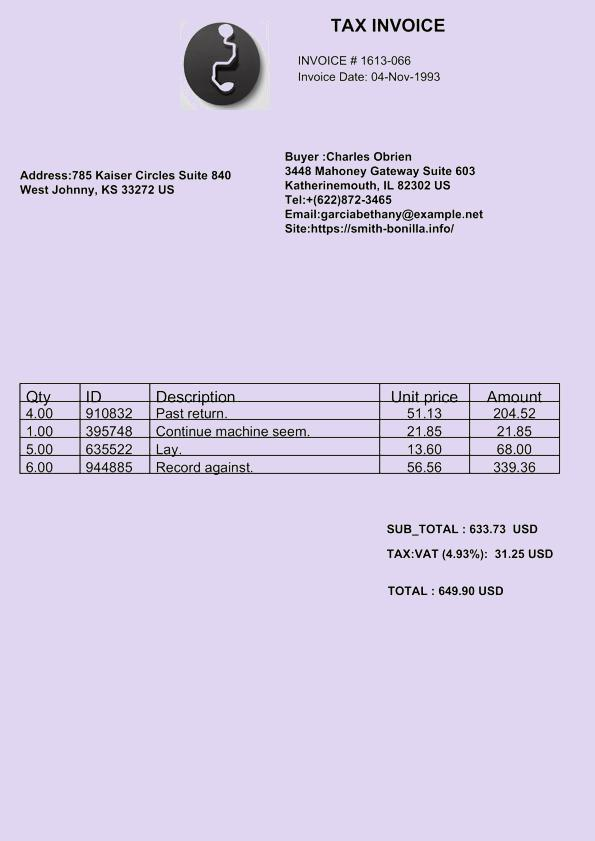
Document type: Invoice